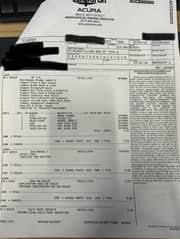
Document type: Invoice